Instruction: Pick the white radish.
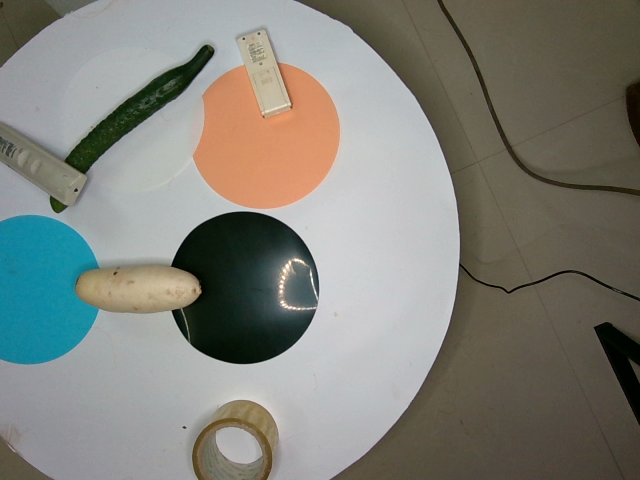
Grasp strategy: vertical